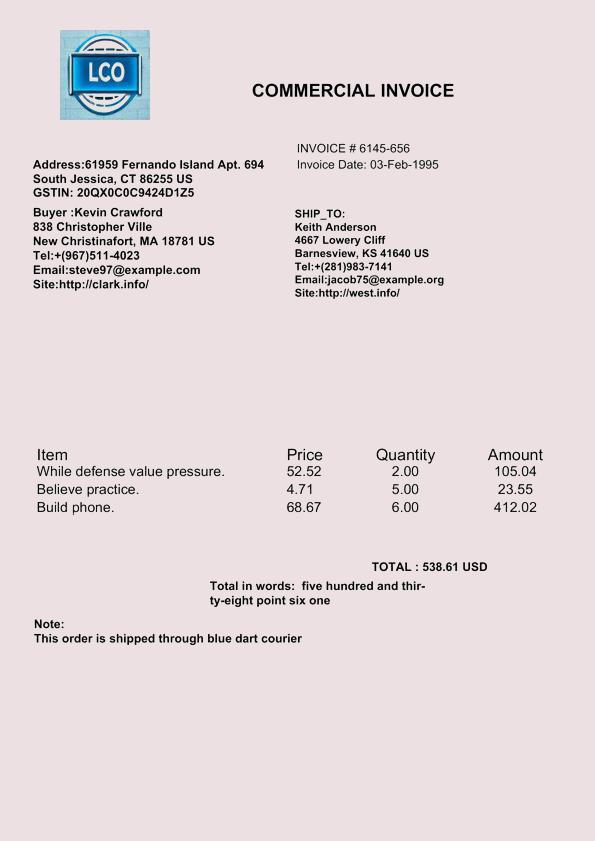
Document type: Invoice